Patient: Male, age 19
A 19-year-old male patient was admitted to Subei People's Hospital of Jiangsu (Yangzhou, China) on 5th September 2011 with a 2 month history of recurrent fever and intermittent thoracic back pain. The recurrent fever did not occur at specific times and the temperature did not exceed 38.0 C. The patient also reported limited mobility, decreased appetite and weight loss, but did not experience chills or night sweats. There was no history of exposure to TB or of a chronic cough. The patient presented a normal general physical condition, with a body temperature of 37.3 C. A physical examination revealed slight tenderness over the mid-thoracic spine, lumbar spine and left sacroiliac joint. No paraspinal swelling or spasms were observed, while the sensation, muscle strength and muscle tone of the lower extremities were normal. Laboratory examinations showed a normal white blood cell count [6.6x109/l; normal range (NR), 3.5-9.5x109/l] and normal levels of hemoglobin (120 g/l; NR, 110-160 g/l), human leukocyte antigen-B27 (78; NR, 0-145) and rheumatoid factor (5.0 IU/ml; NR, 0-14 IU/ml). In addition, tests for autoantibodies, immunoglobulin, TB antibodies and tumor-associated antigens were negative. The erythrocyte sedimentation rate (ESR) was 75 mm/h, which was higher than the normal range (0-15 mm/h), and the C-reactive protein level was normal (10 mg/l; NR, 0-10 mg/l). Human immunodeficiency virus (HIV) and purified protein derivative (PPD) tests were negative.
Further imaging analysis showed normal abdominal ultrasound findings and X-rays of the chest, thorax, lumbosacral region and pelvis. CT reconstruction of the sacroiliac joint indicated multiple round hypodense lesions with a hyperdense center, as well as some cortical destruction and soft tissue swelling in the lumbar and sacral vertebrae, and the left ilium regions (Fig. 1). A contrast-enhanced CT scan of the chest, with Omnipaque  (1.5 ml/kg; GE Healthcare Life Sciences, Shanghai, China) as the contrast enhancement agent, demonstrated an irregular patchy hypodense signal in the left lung lobe with a patchy translucent shadow inside, which was enhanced heterogeneously (Fig. 2). A chest CT scan showed multiple round hypodense lesions with higher central density in the thoracic vertebrae, ribs and sternum (Fig. 3). Furthermore, a CT reconstruction of the thoracic spine indicated bone destruction with partial cortical perforation (Fig. 4). MRI scans revealed multiple round ring signal shadows with a continuous finishing border from Th12 to S4 in the anterior, central and posterior elements, but not in the end plate. In addition, sagittal T1-weighted and T2-weighted images revealed a hypodense signal in the internal of the lesions and a slightly hypodense signal in the peripheral region, which was accompanied by soft tissue swelling, with visible ring enhancement and soft tissue enhancement following intravenous administration of gadolinium (GE Healthcare Life Sciences) (Fig. 5).
Based on the symptoms and all the aforementioned examinations, lymphoma, metastatic disease or bone TB were suspected. Since the CT and MRI findings did not allow for a final diagnosis, a CT-guided biopsy from the lesions in the Th7 vertebral, left iliac and adjacent left lung using an 8-gauge needle (Yangzhou City Jiangzhou Medical Instrument Co., Ltd., Yangzhou, China) was performed to confirm the diagnosis. However, no evidence of granulomata, necrosis, lymphoma or other malignancies was observed. Subsequently, an open biopsy was performed in order to establish a pathological diagnosis, during which fish-shaped soft tissue adhesion with surrounding tissues under the lamina of Th7 and local sequestrum formation were observed. Part of the surrounding soft tissues and bone lesions were removed for pathological examination and culturing. Upon hematoxylin and eosin staining of the tissue and visualization under the Olympus BX43 microscope (Olympus Corporation, Tokyo, Japan), a large amount of necrosis, epithelioid cells, Langerhans giant cells and dead bone were observed (Fig. 6), which are characteristics of TB. The results of Acid-Fast Bacilli culturing (Sinobest Biotech Co., Ltd., Shanghai, China) were negative; however, a polymerase chain reaction performed by Shanghai Genechem Co., Ltd. (Shanghai, China) was positive for TB. Based on these observations, a diagnosis of multifocal skeletal TB was established.
The patient was discharged from the hospital on 27th September 2011. Postoperatively, the patient was administered a common quartet anti-TB chemotherapy regimen, including isoniazid (300 mg/day), rifampicin (600 mg/day), pyrazinamide (750 mg/day) and ethambutol (750 mg/day; all Shanghai Sine Pharmaceutical Co., Ltd., Shanghai, China) for 12 months. The patient's symptoms greatly improved after 1 month of anti-TB treatment and the ESR decreased to 65 mm/h. At the final follow-up on 11th March 2013, the patient was free of symptoms and the ESR had decreased to the normal value. MRI scans obtained following 20 months of anti-TB therapy showed that the range of the extensive abnormal signal intensity had become smaller, as compared with that before anti-TB treatment was initiated (Fig. 7).
Informed consent was obtained from the patient's family prior to the publication of the present case.
Keywords: multifocal, skeletal tuberculosis, vertebral
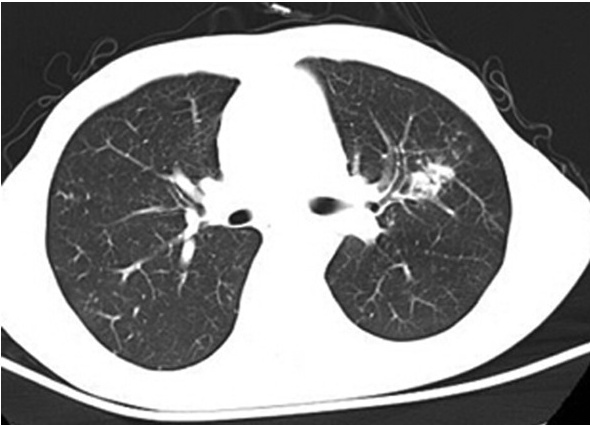
Image caption: Contrast-enhanced chest computed tomography scans showing irregular patchy hypodense change in the left lung lobe with patchy translucent shadow inside.